Question: Talk about the condition:
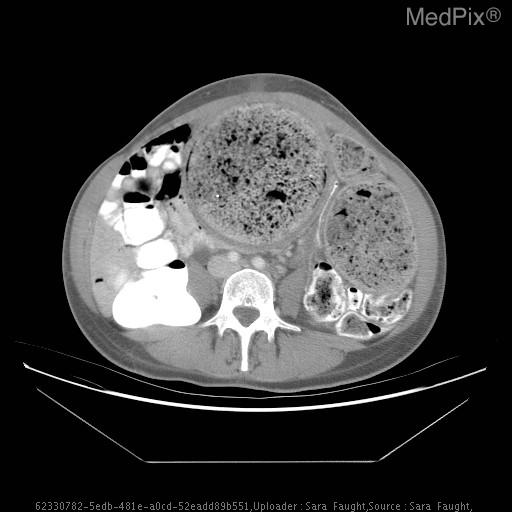
Answer: The disease is discussed as: Constipation affects about 2% of the population in the US. Women and the elderly are more commonly affected. Frequency of bowel movements can vary from person to person. Some people may go 3 times a day and others 1-2 times a week. When a patient goes longer than 3 days, the stool will begin to harden and will be more difficult to pass.

Constipation can be caused by motility disorders, inadequate water or fiber intake, eating a lot of dairy, stress, resisting the urge to have a bowel movement, overuse of laxatives which can weaken the bowel muscles, hypothyroidism, medications, depression, colon cancer, and pregnancy, among others. Symptoms can include but are not limited to infrequent or difficulty having a bowel movement, distended abdomen, pain, and vomiting.

In most cases, extensive testing does not need to be performed. If constipation last for more than two weeks, blood tests can be obtained to detect hormonal imbalances or barium studies, colonoscopy or CT to detect obstruction.

Constipation can be treated with a laxative, stool softener, and/or a well balanced diet, exercise, and drinking plenty of water.